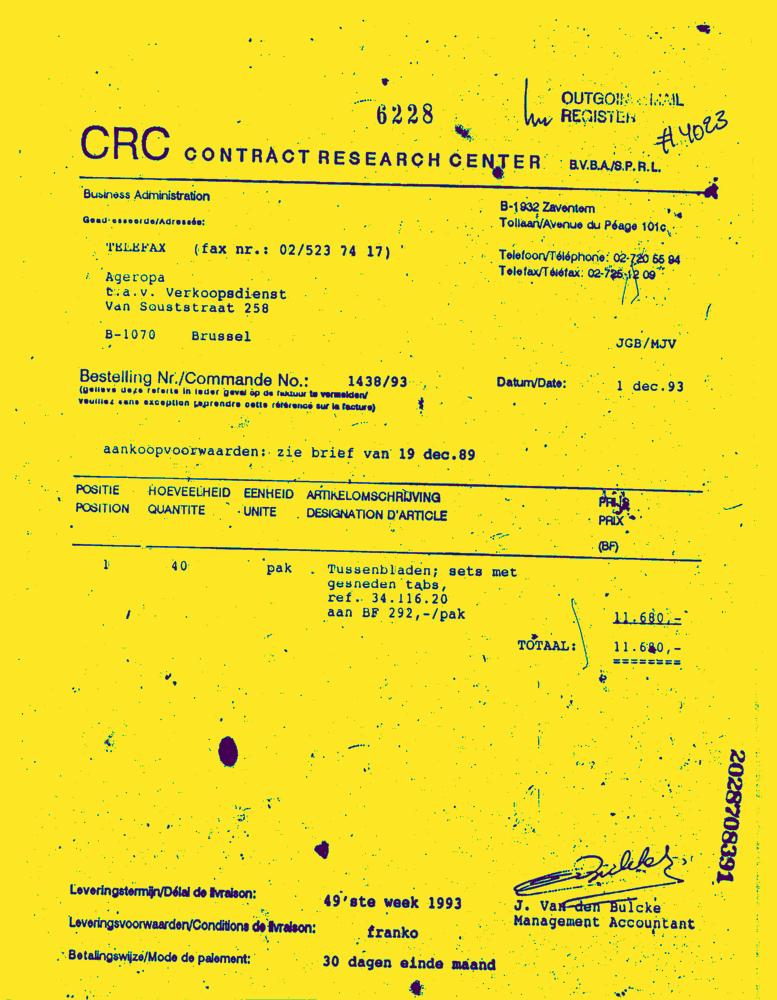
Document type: Invoice-Doc